Question: How does the patient history play a role?
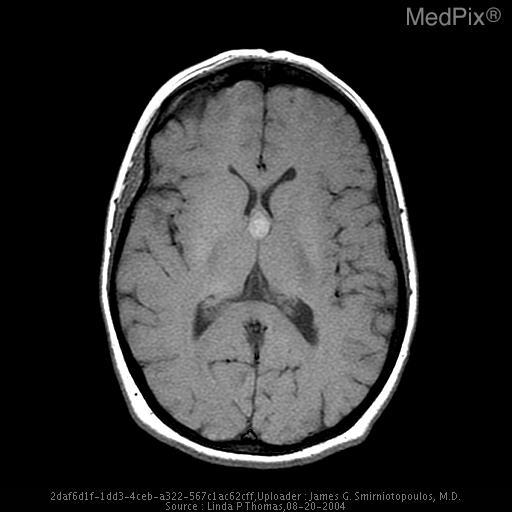
Answer: The patient's history of 29 year old female with worsening headaches. is key in understanding the case.